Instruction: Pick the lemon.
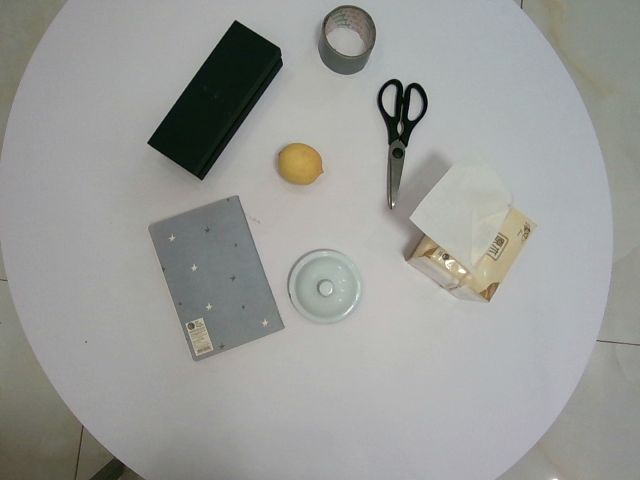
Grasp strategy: vertical